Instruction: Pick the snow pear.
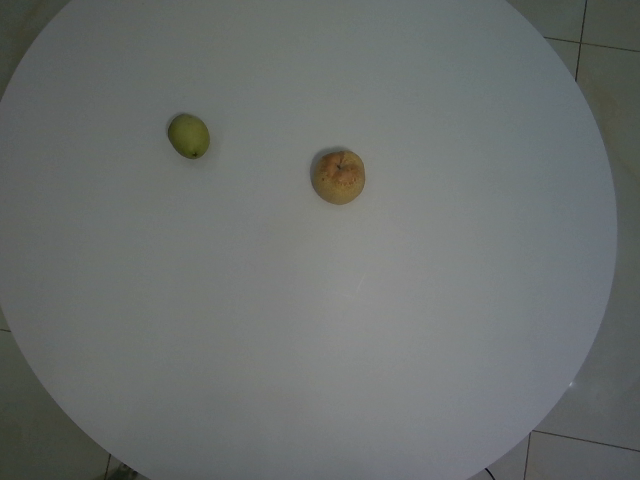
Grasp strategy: vertical